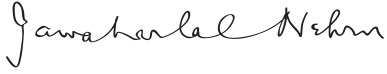
Signature of: jawaharlal nehru